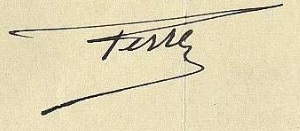
Signature of: eugene ferret